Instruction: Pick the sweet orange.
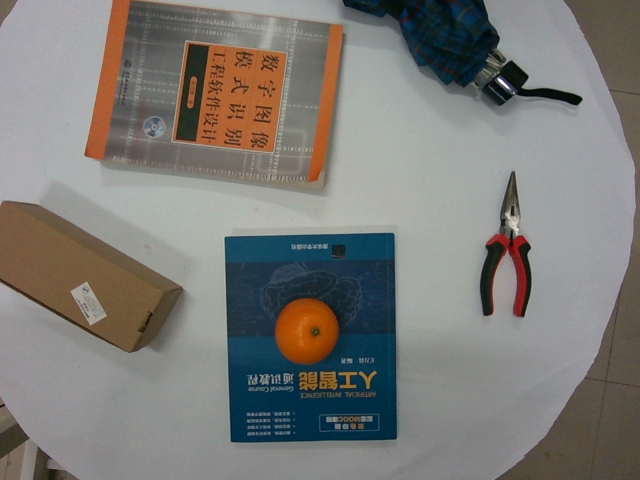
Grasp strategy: vertical